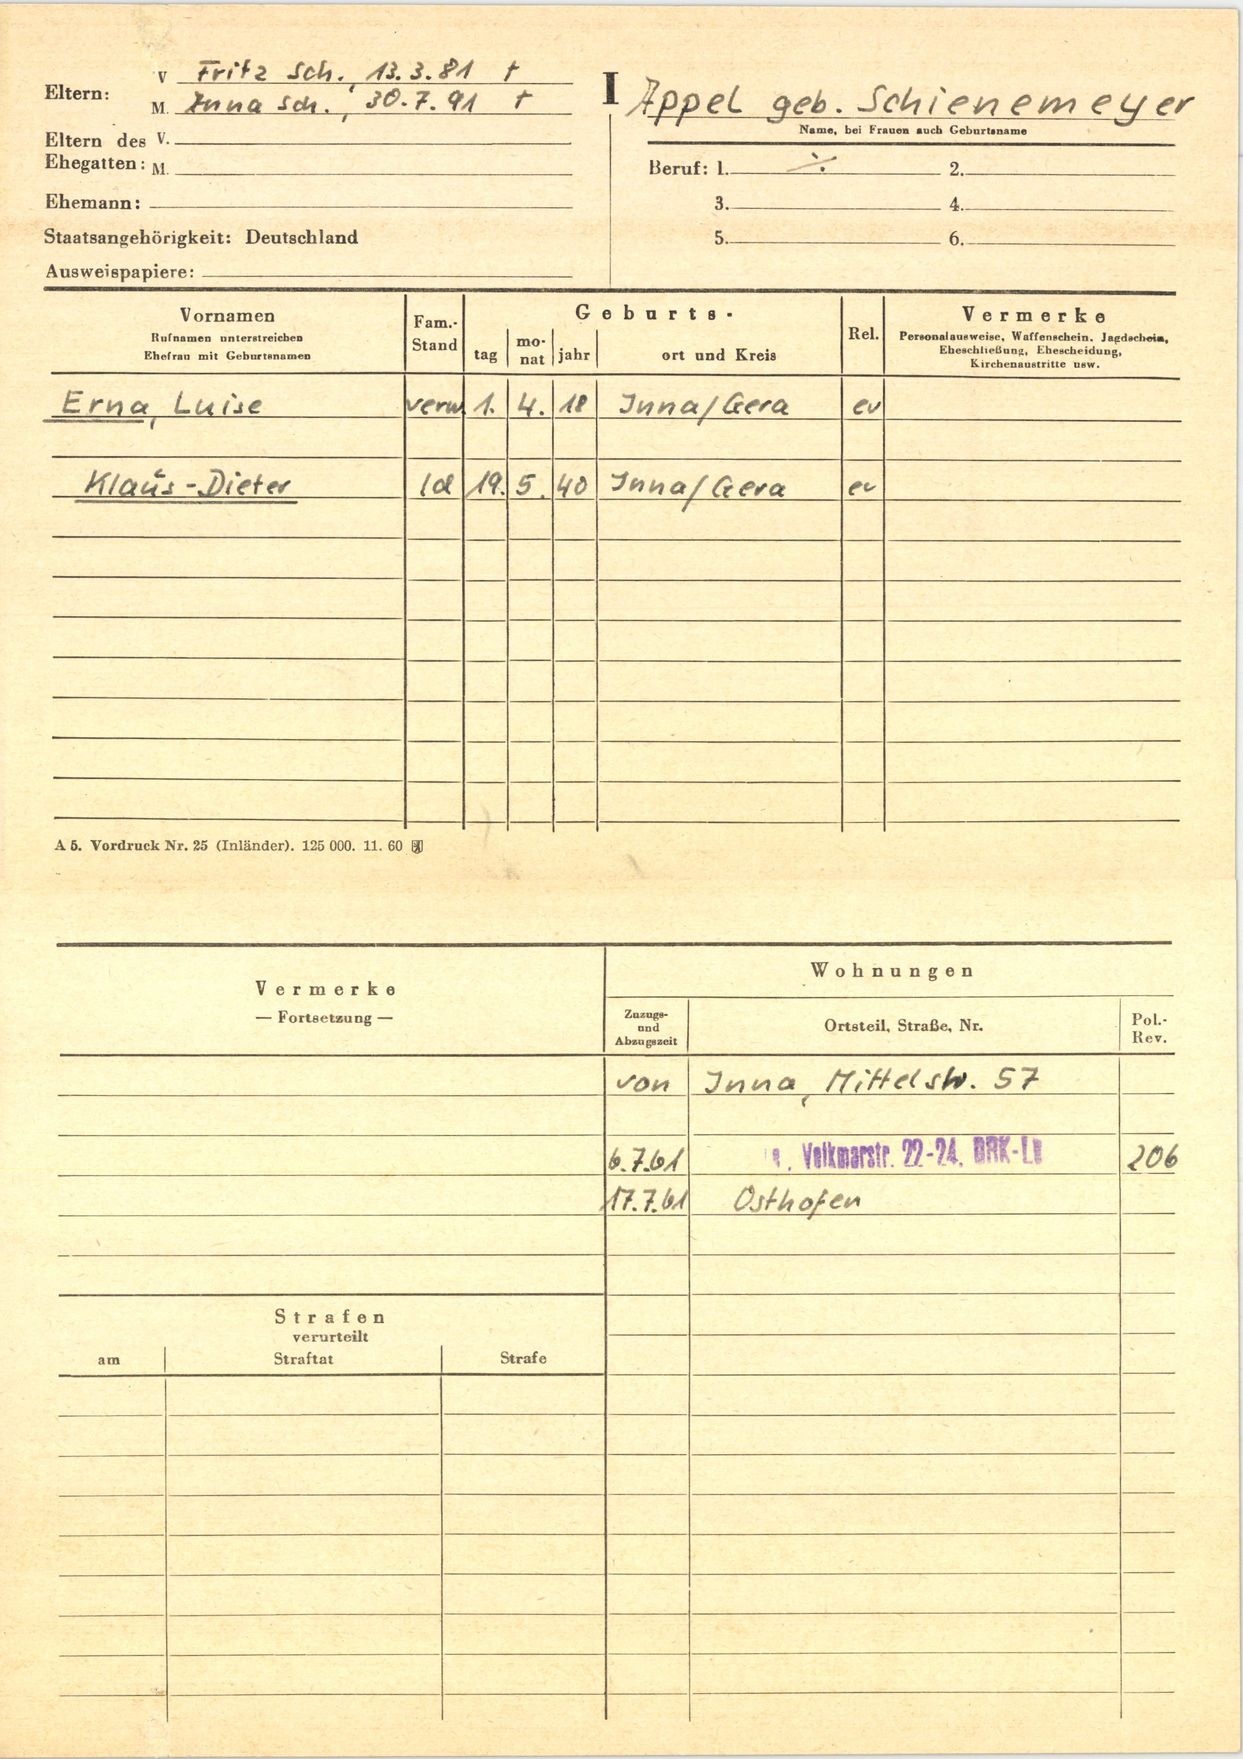
Appel geb. Schienemeyer